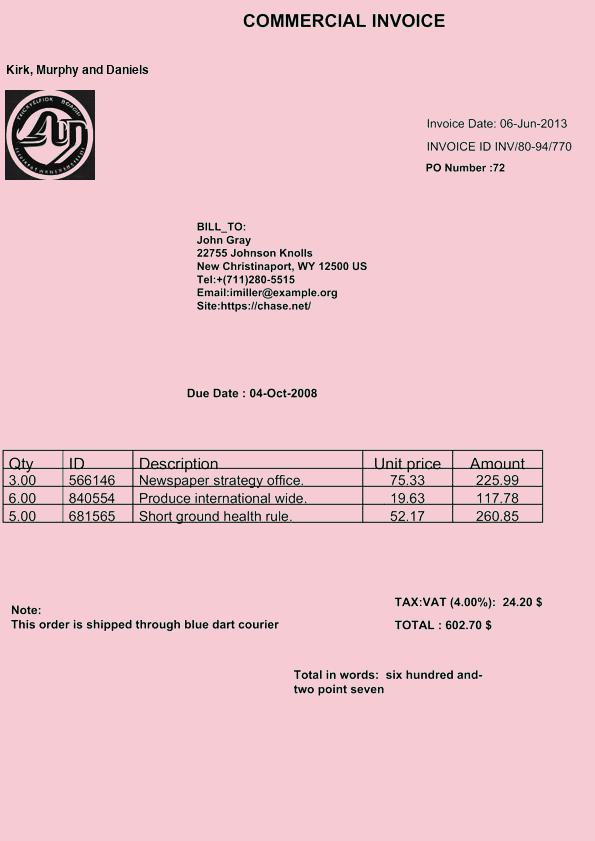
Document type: Invoice